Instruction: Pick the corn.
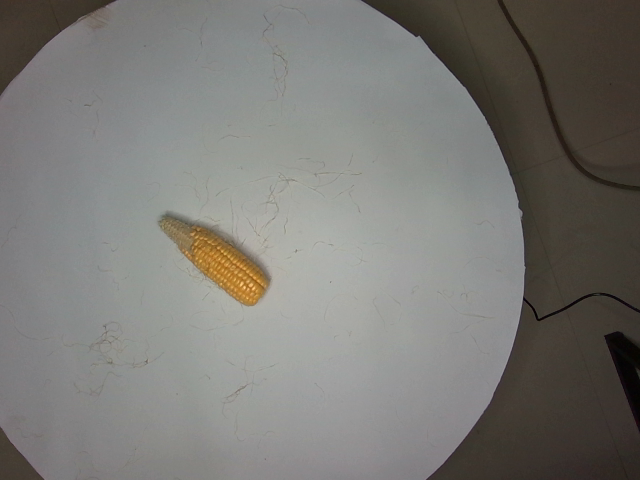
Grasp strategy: vertical